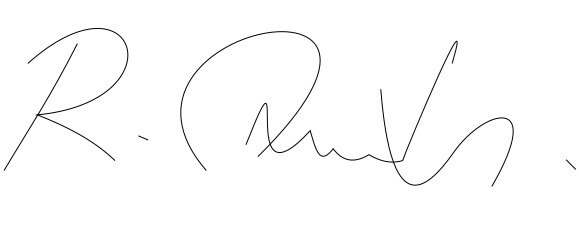
Signature of: rolf m zinkernagel